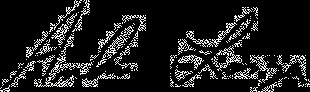
Signature of: andrew lanza